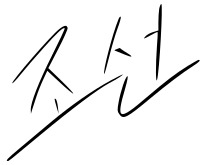
Signature of: andrew lee